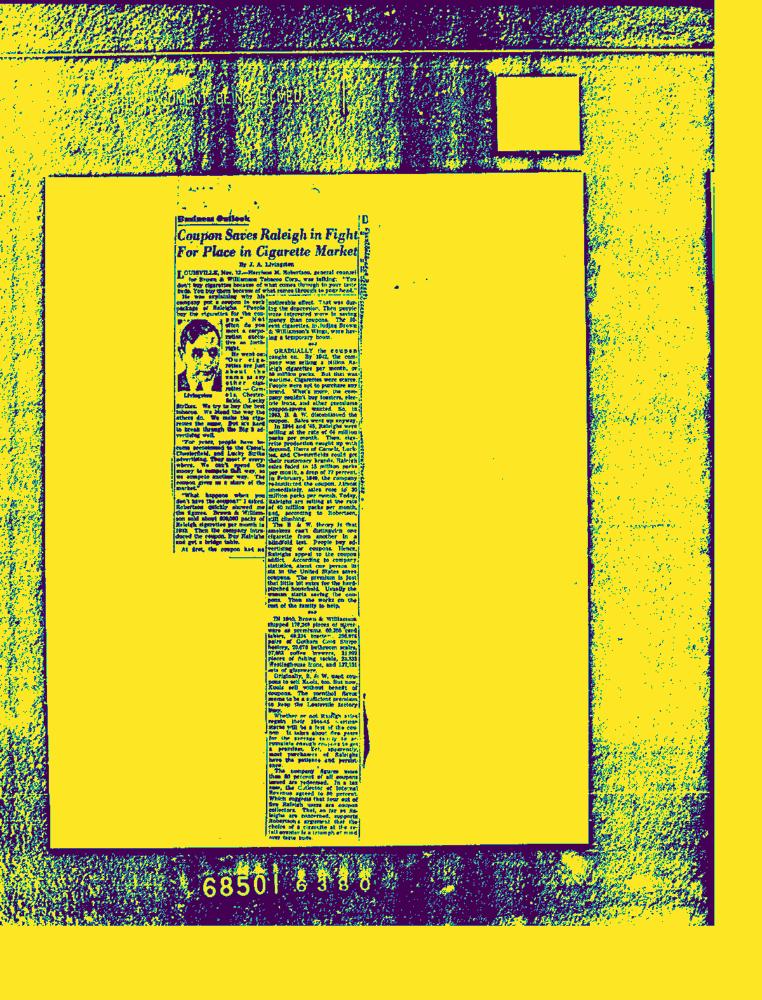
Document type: News-Article